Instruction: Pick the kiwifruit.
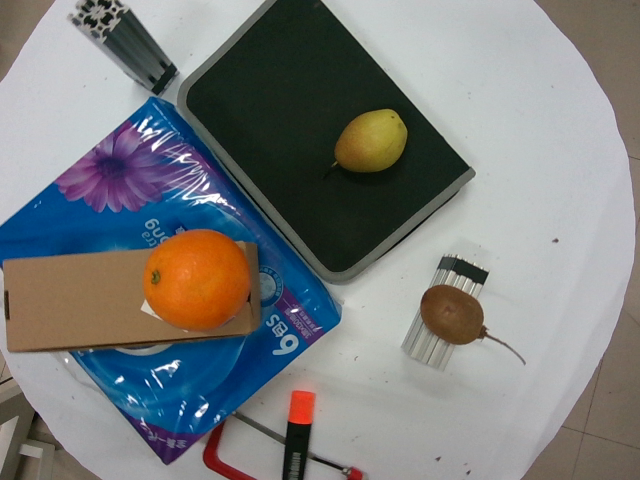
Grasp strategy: vertical